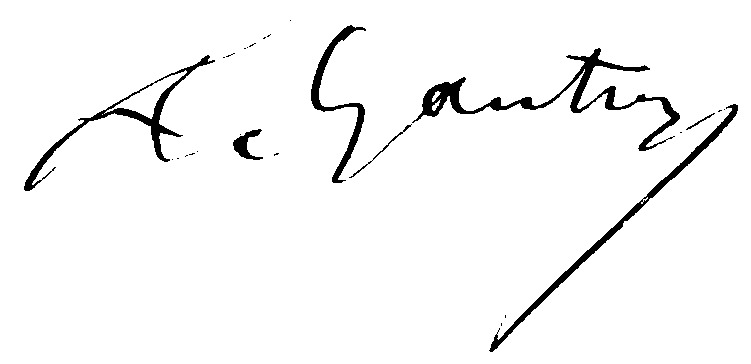
Signature of: amand gautier